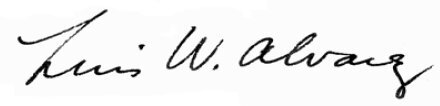
Signature of: luis walter alvarez